Question: What might the diagnosis be?
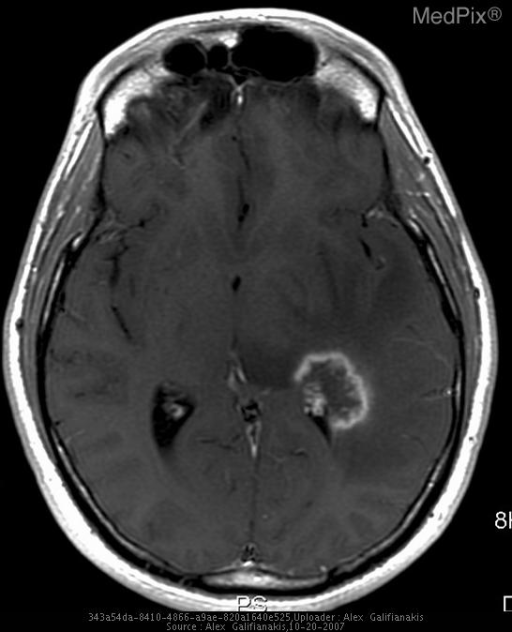
Answer: The possible diagnosis includes • Radiation Necrosis
• New Primary Brain neoplasm
• Metastatic disease
•  Infectious process.